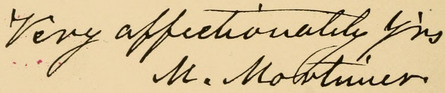
Signature of: mary mortimer